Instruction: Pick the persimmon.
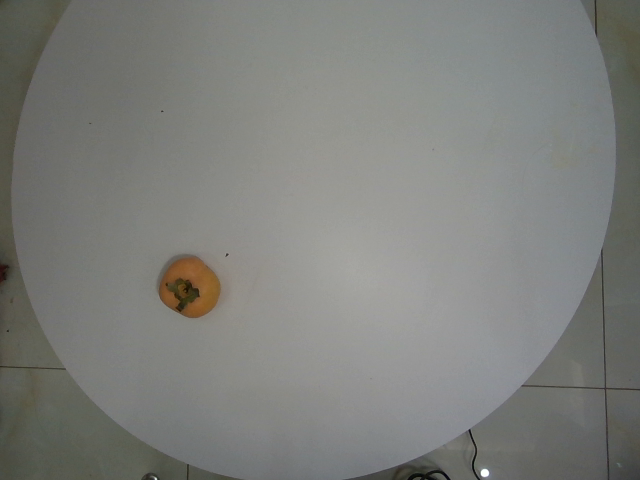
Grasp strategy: vertical